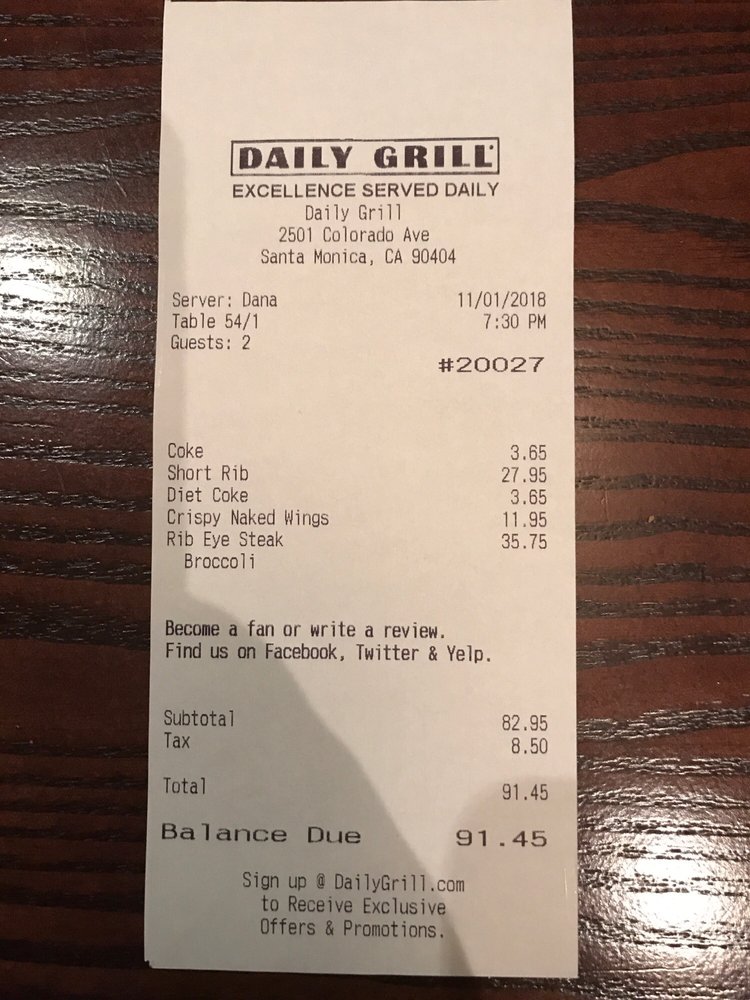
gt_parse: date: 11/01/2018
criticals: name: Total
price: 91.45
store: DAILY GRILL